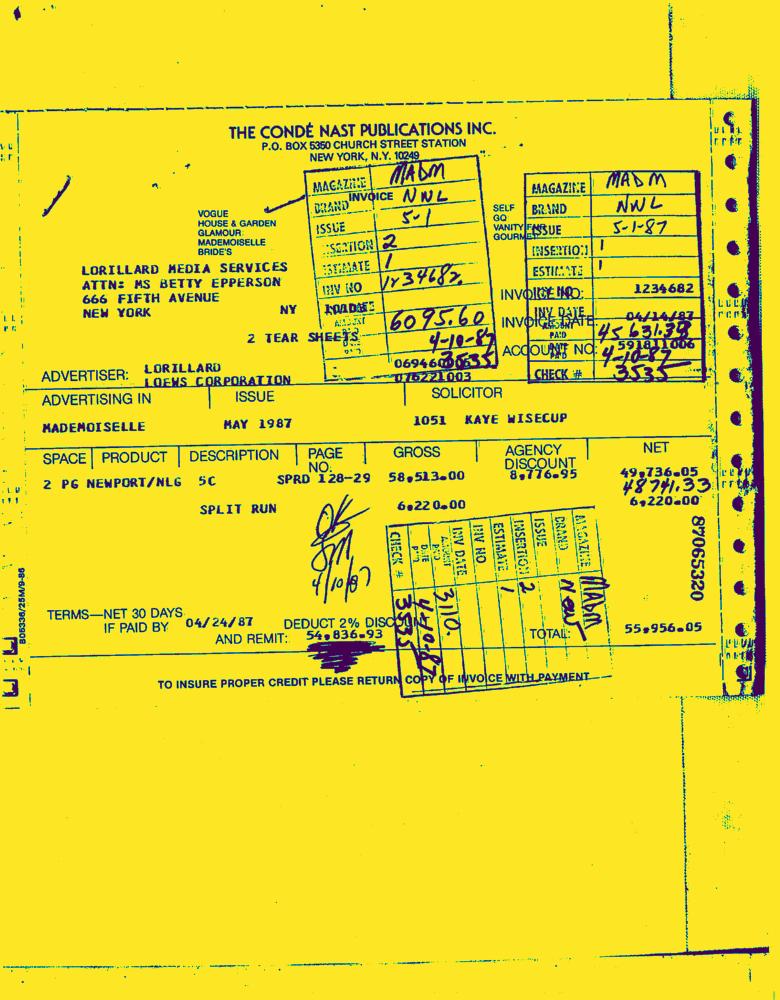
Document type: Invoice-Doc